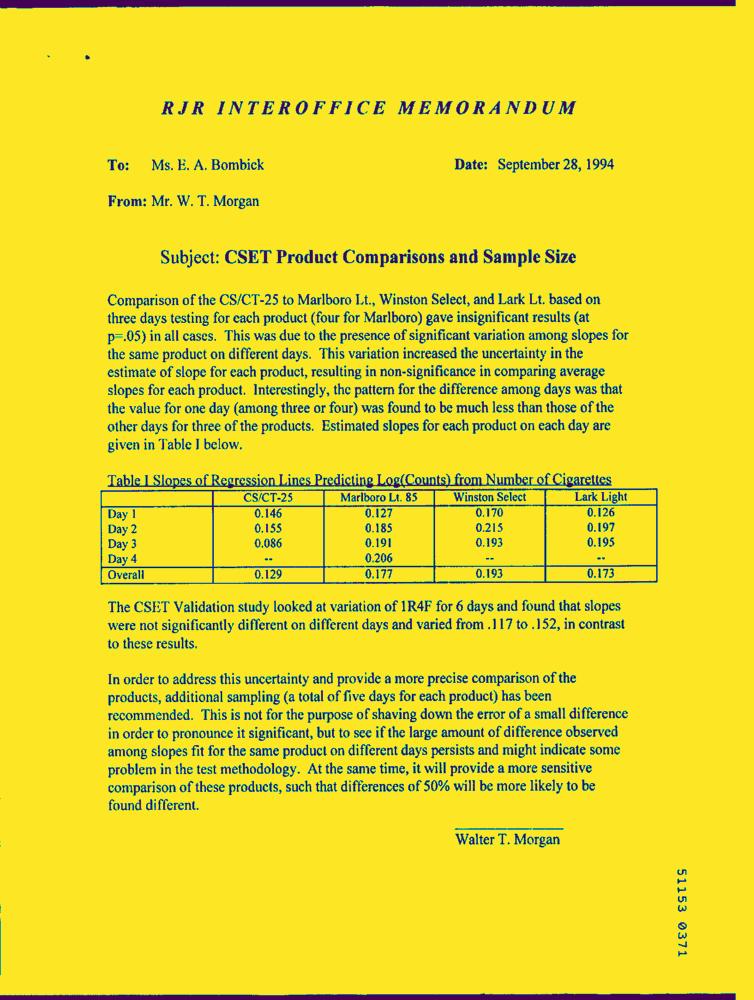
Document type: Letter-Doc